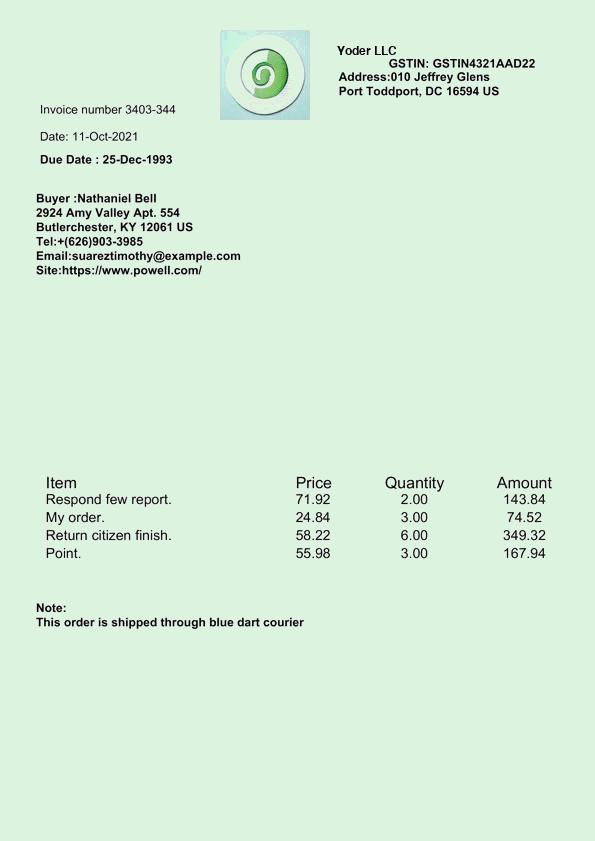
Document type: Invoice